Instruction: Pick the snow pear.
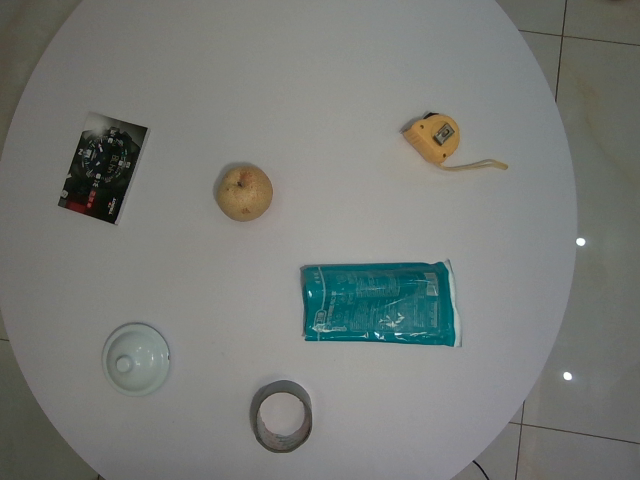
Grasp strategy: vertical